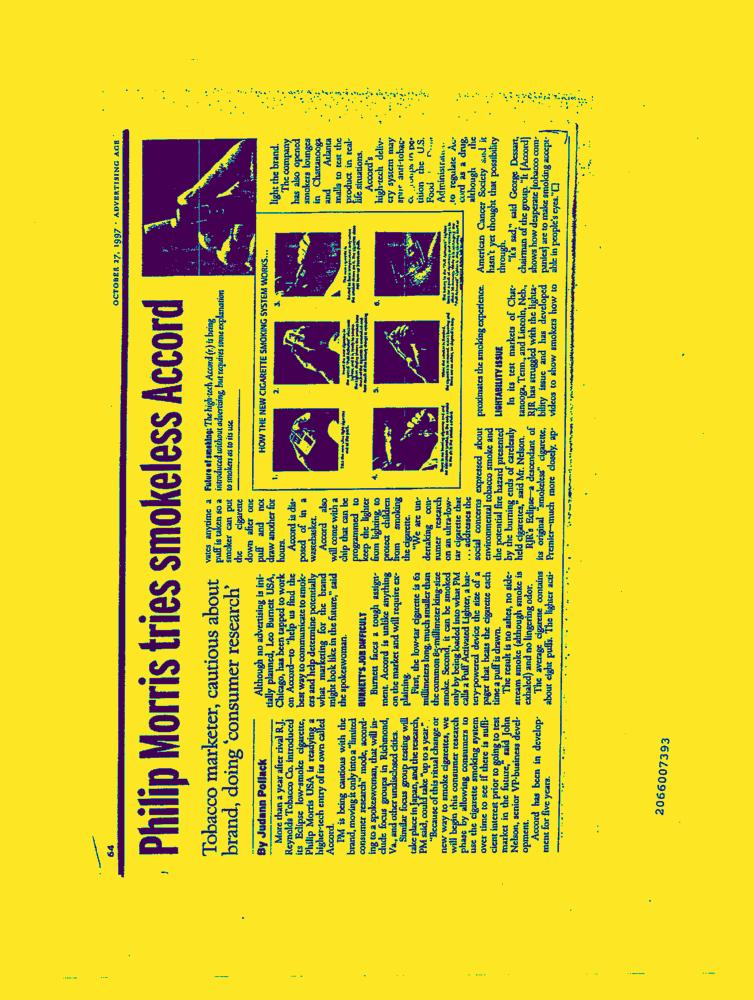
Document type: News-Article